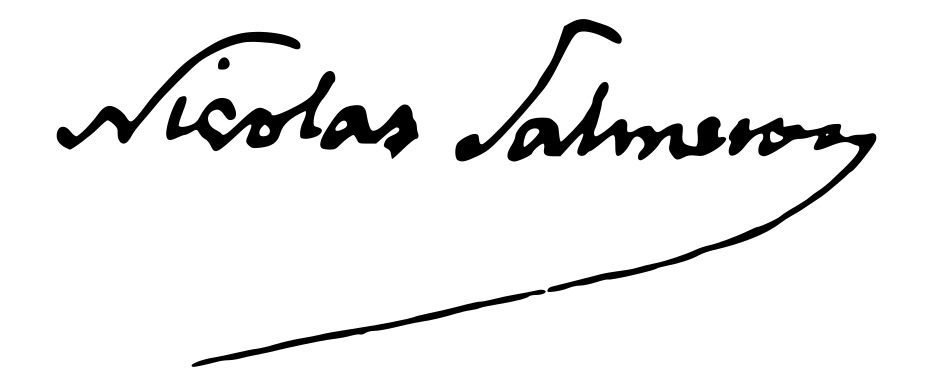
Signature of: nicolás salmerón